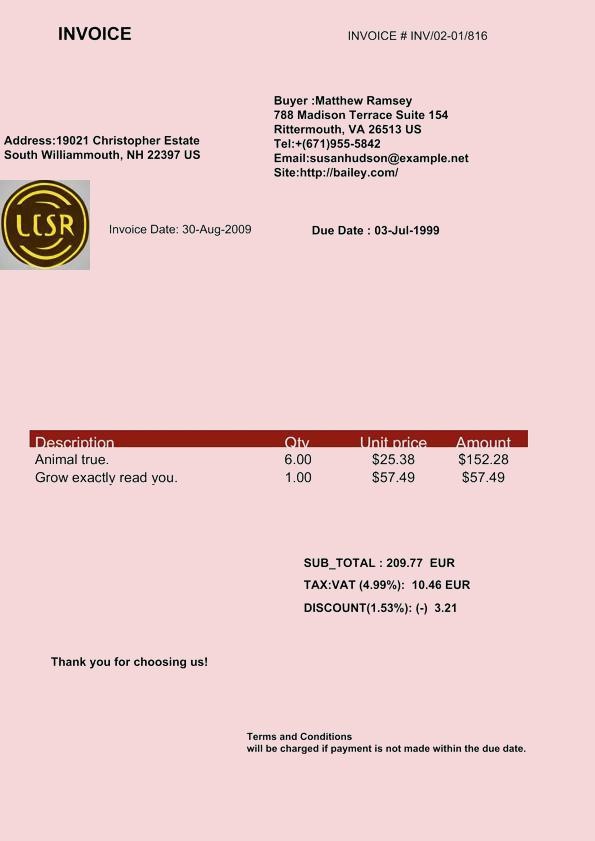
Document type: Invoice